Question: What tax district, tax-rate area, or tax area code is specified in the document?
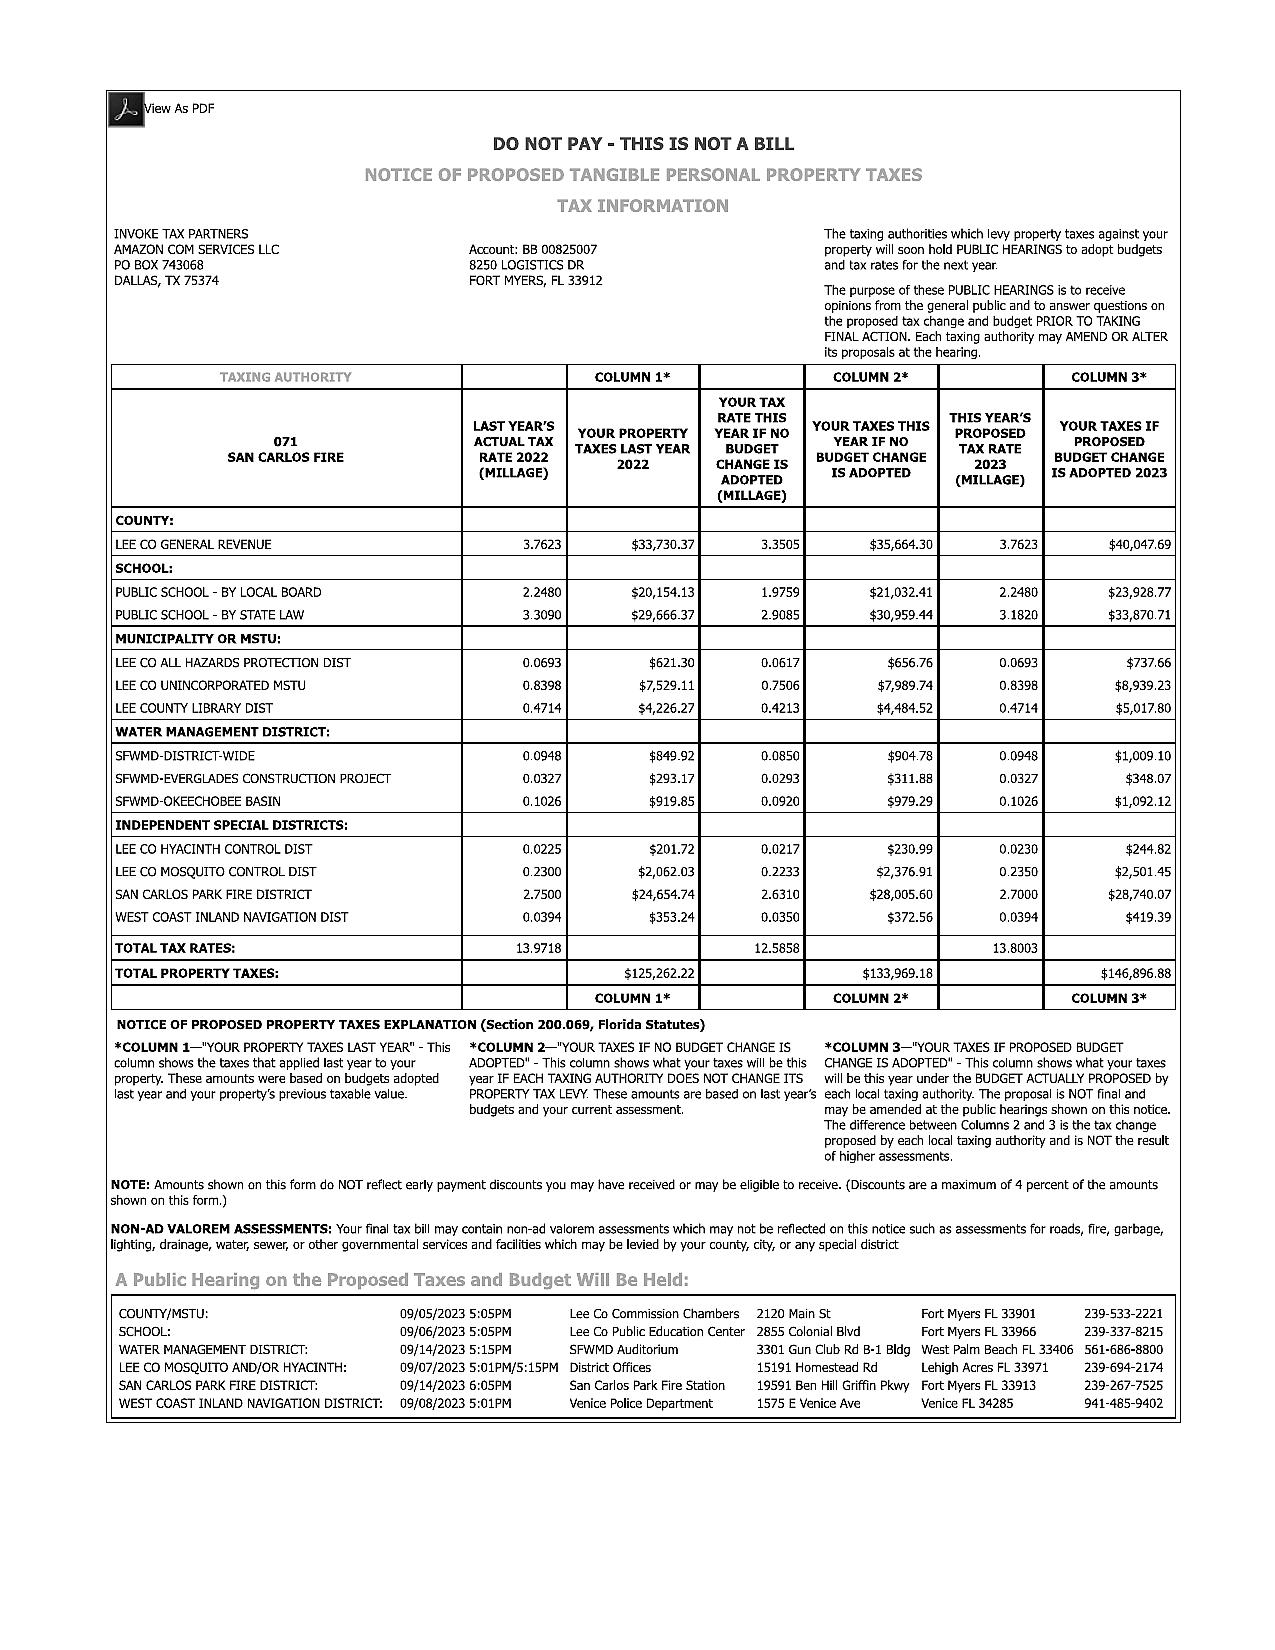
Answer: "071 SAN CARLOS FIRE"